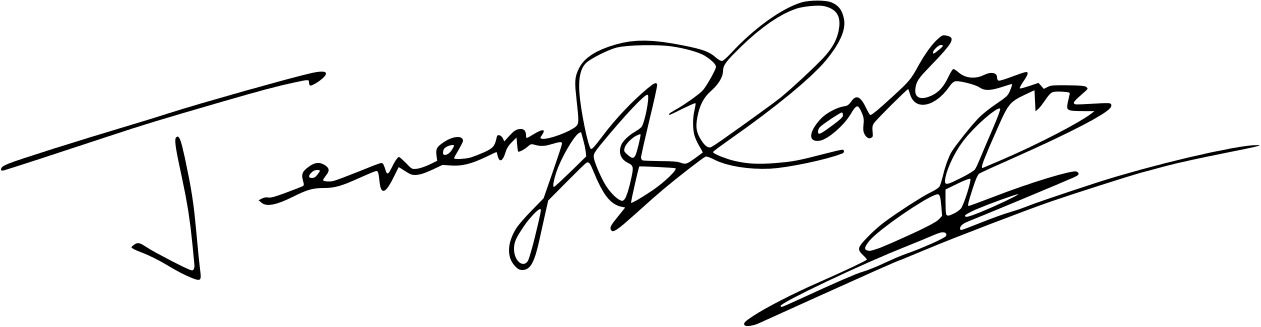
Signature of: jeremy corbyn